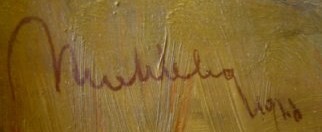
Signature of: vratislav nechleba